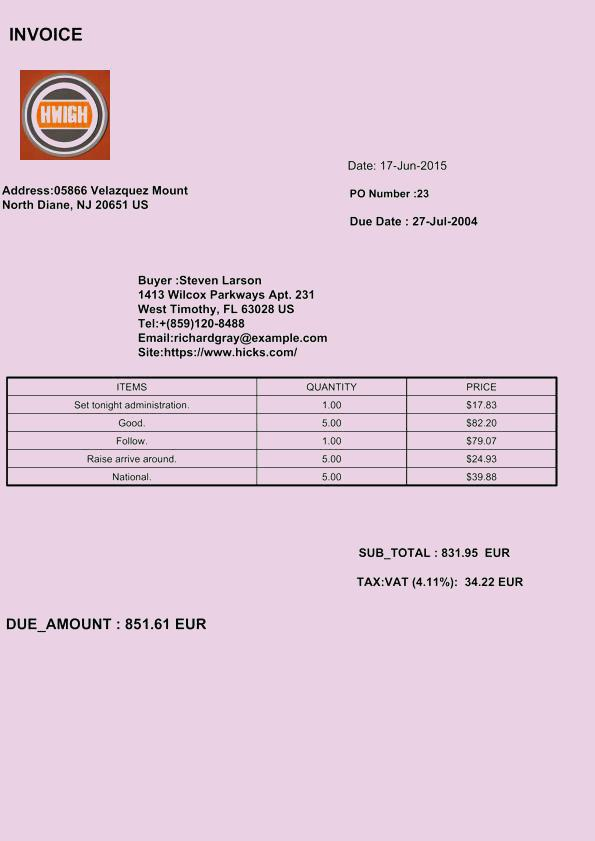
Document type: Invoice